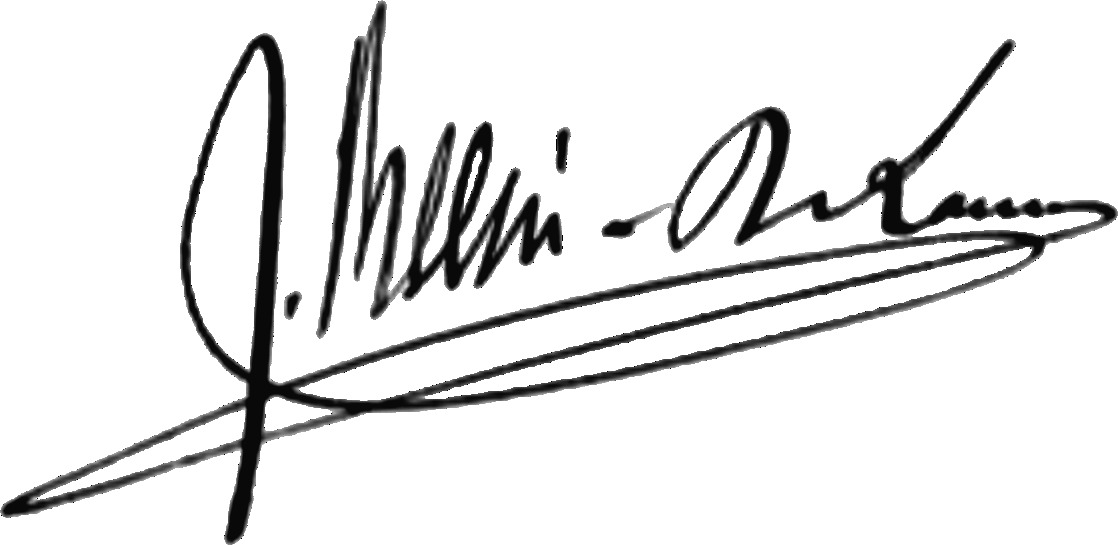
Signature of: jules belin de launay